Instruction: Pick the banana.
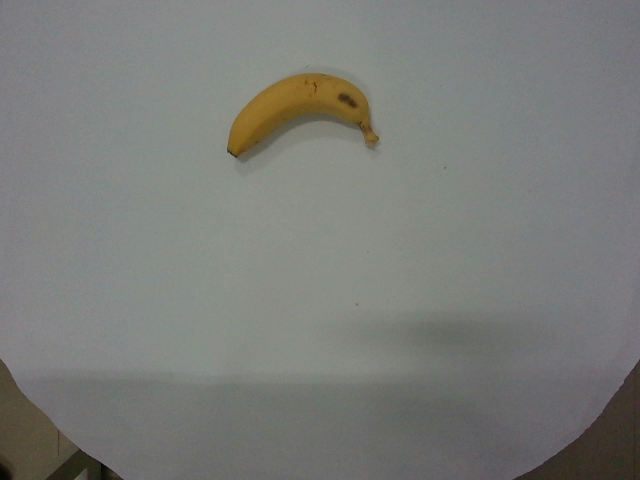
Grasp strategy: vertical